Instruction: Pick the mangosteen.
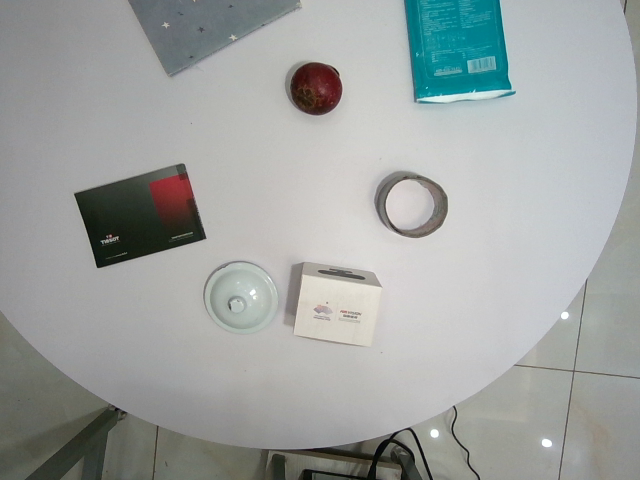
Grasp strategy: vertical